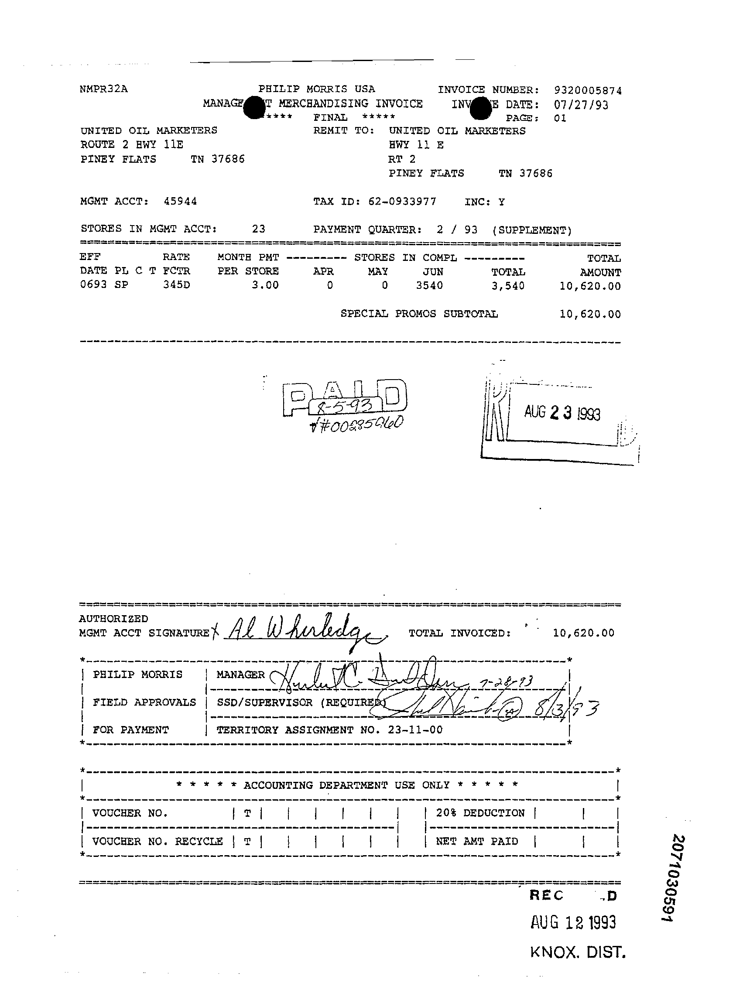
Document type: Invoice